Question: What is the address or location of the property listed in the document?
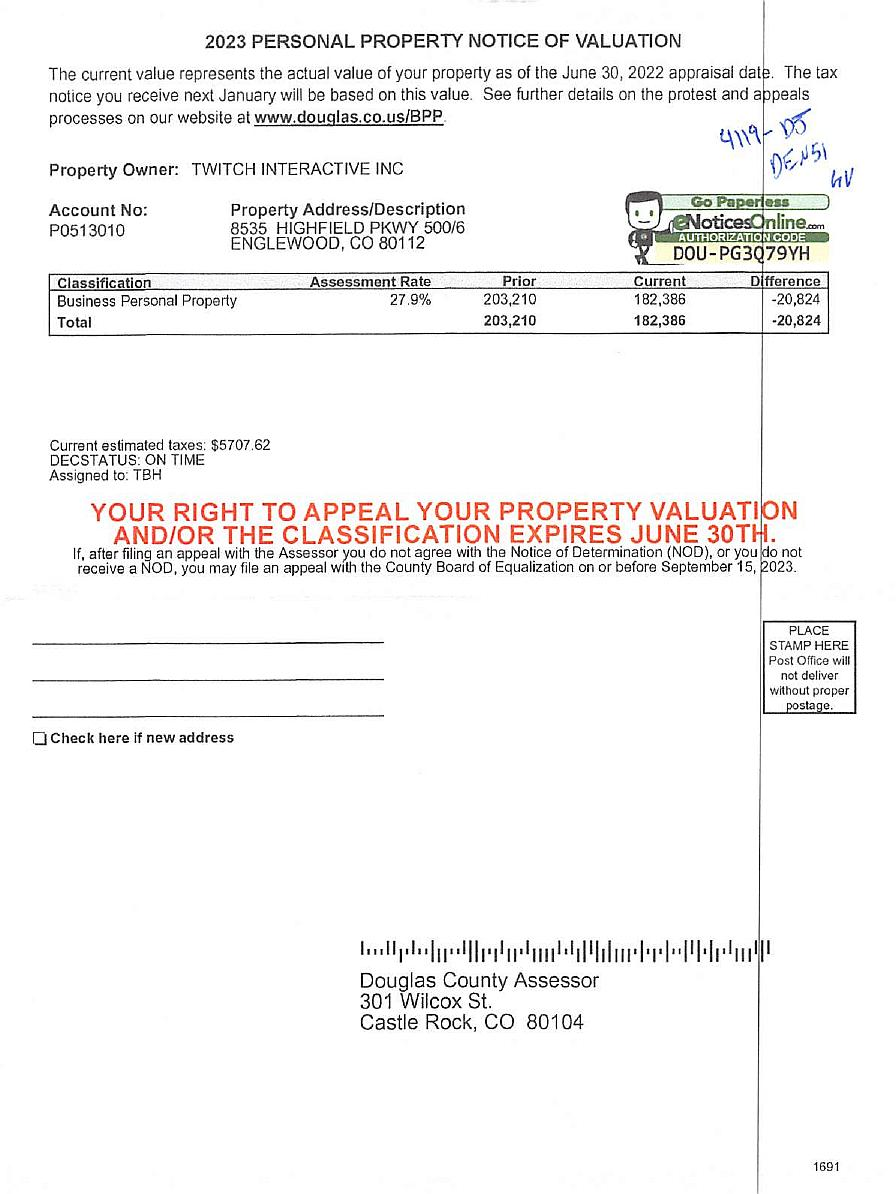
Answer: "8535 HIGHFIELD PKWY, 500/6, ENGLEWOOD, CO 80112"